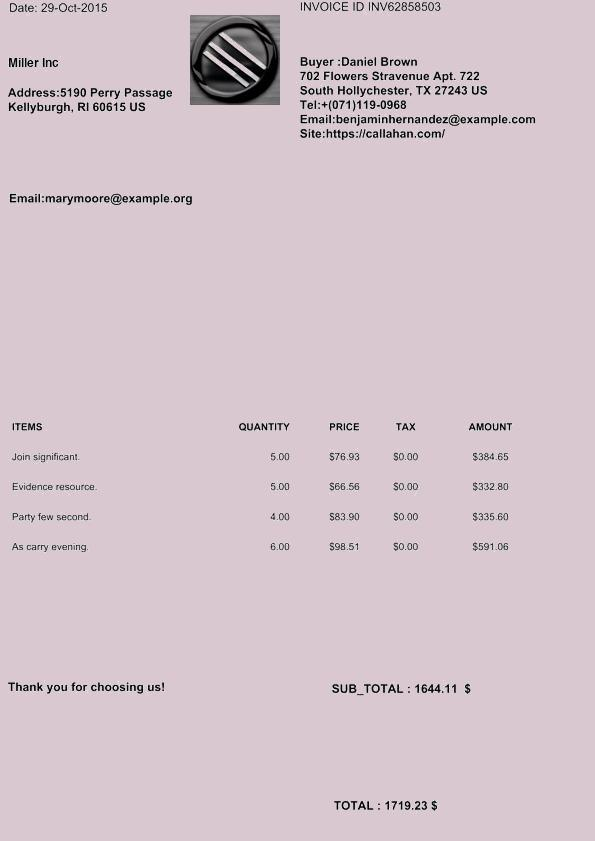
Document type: Invoice